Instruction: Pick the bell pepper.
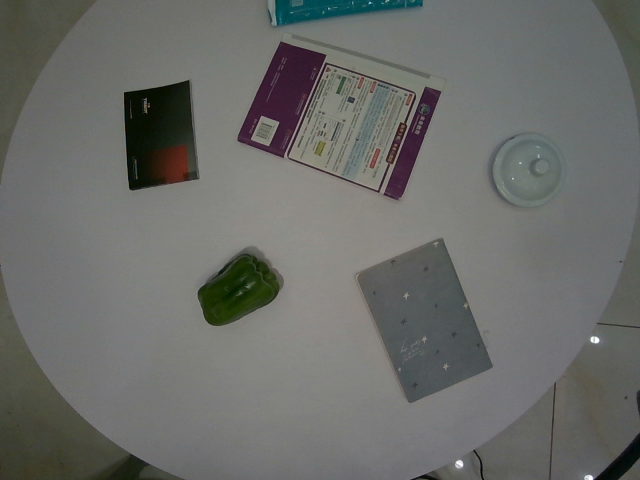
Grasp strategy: vertical